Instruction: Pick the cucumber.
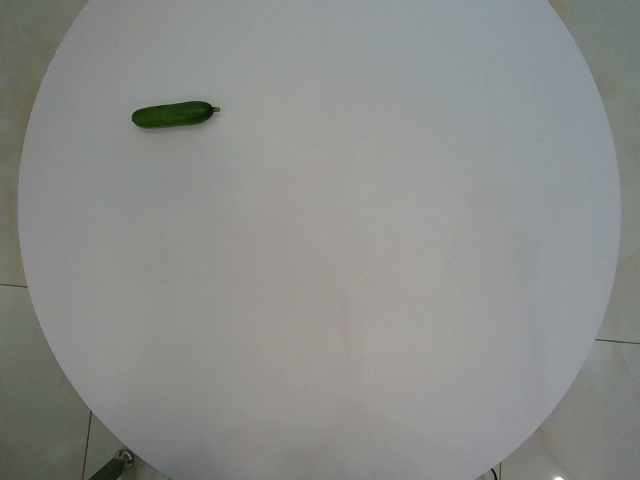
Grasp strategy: vertical